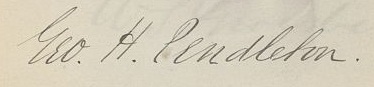
Signature of: george h pendleton